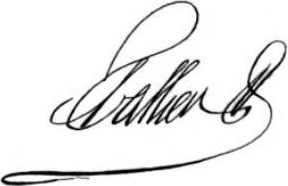
Signature of: jean lambert tallien